Question: What jurisdiction, city, or county is the document associated with?
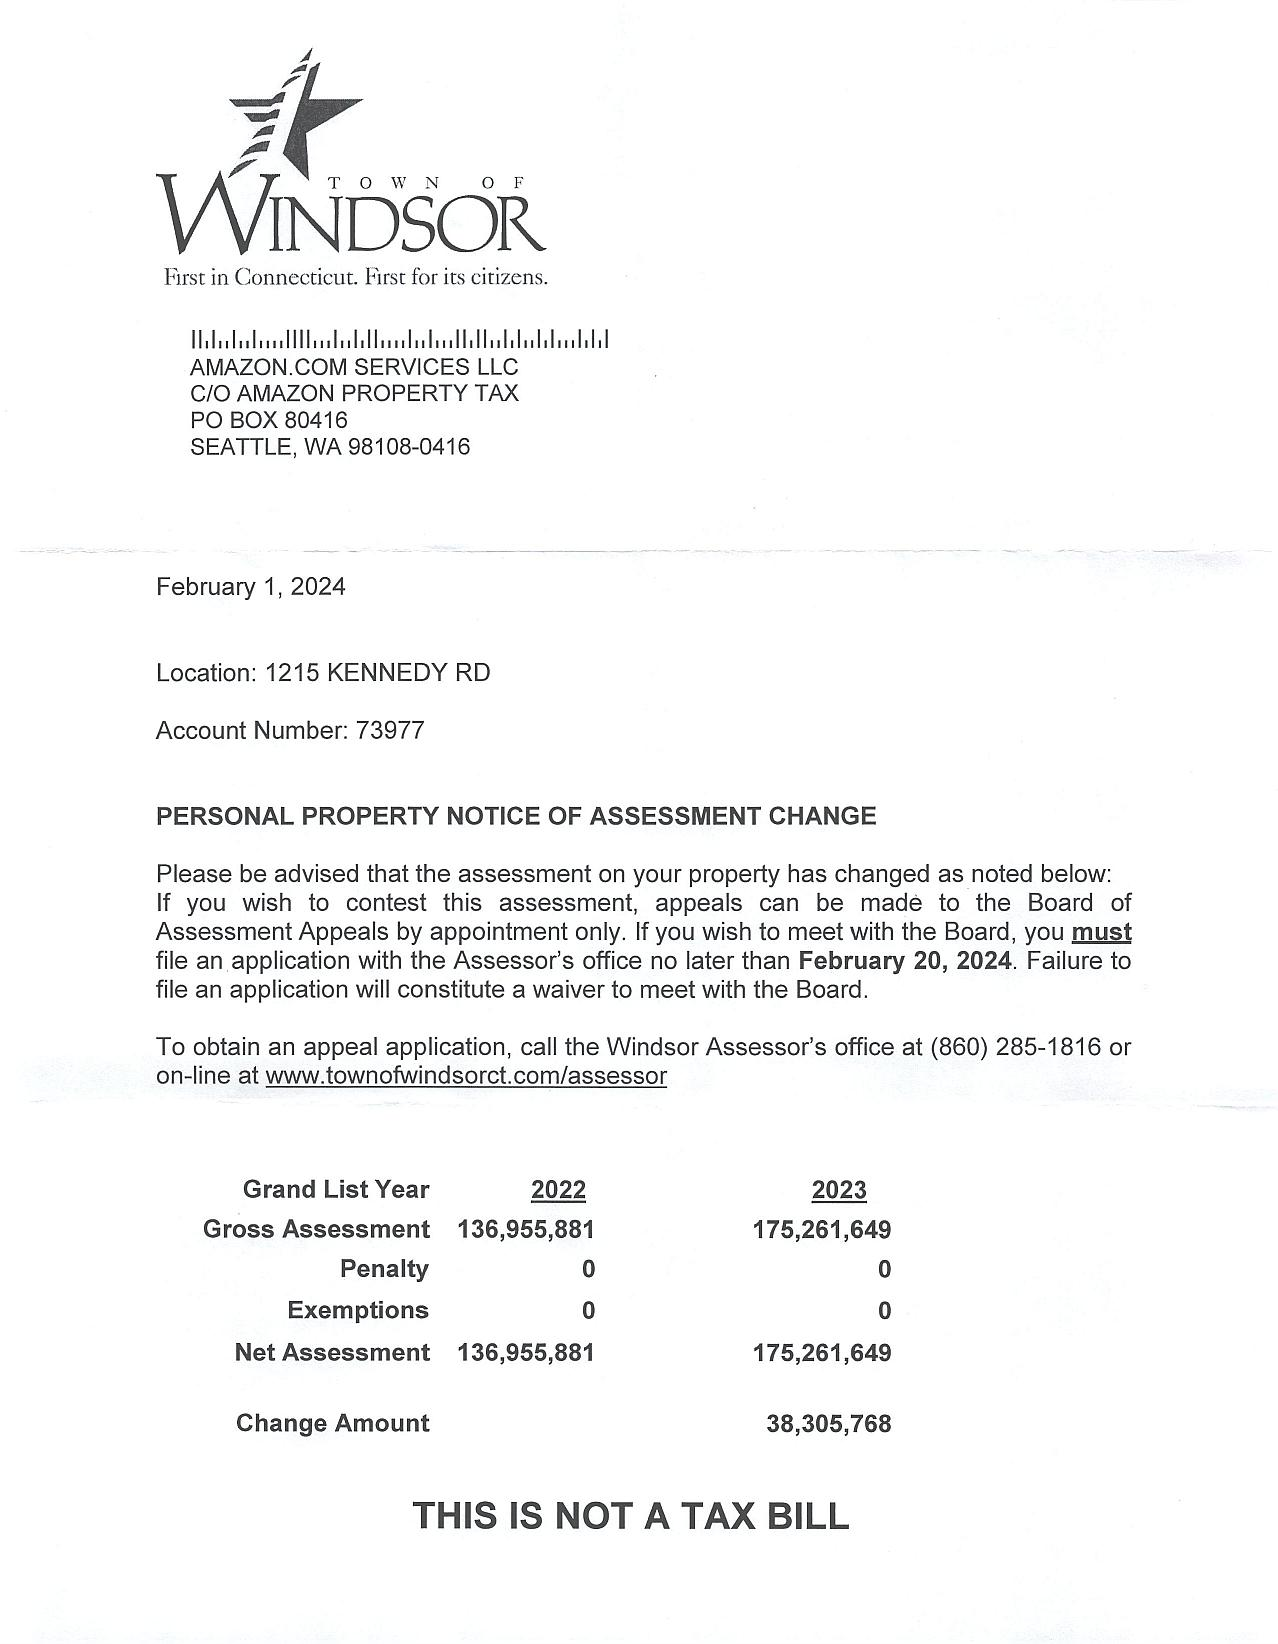
Answer: "Town of Windsor"